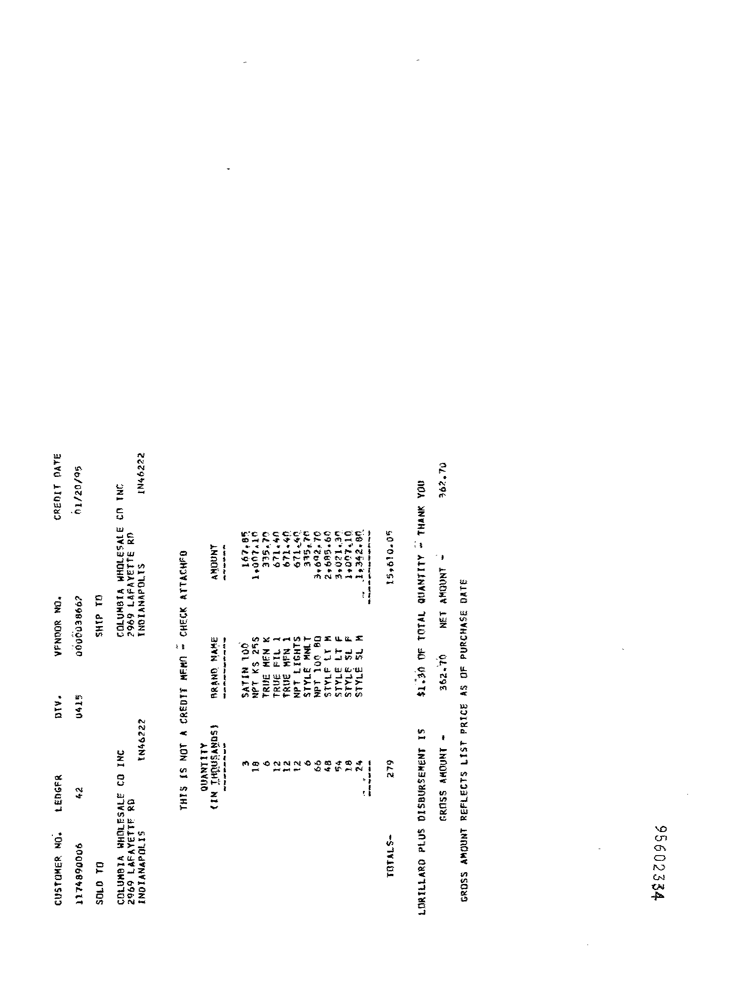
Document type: Invoice